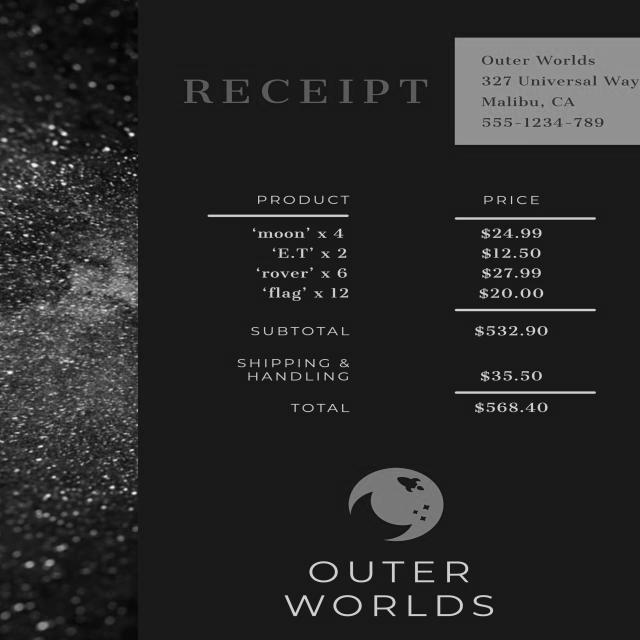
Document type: Invoice